Question: How does the patient history play a role?
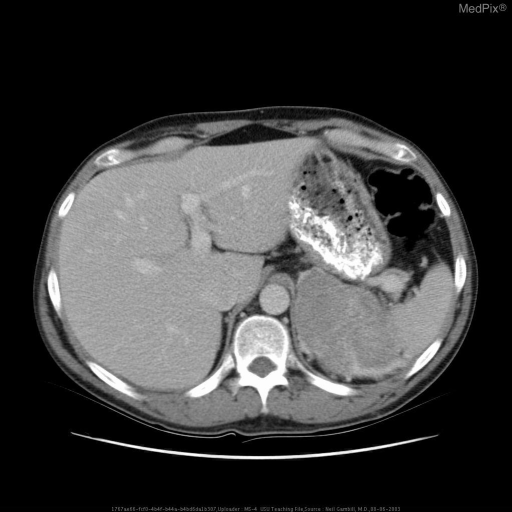
Answer: The patient's history of 30 y/o male with no significant PMH presents with symptoms of headache and flushing.  Was discovered to have BP 250/140. is key in understanding the case.